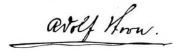
Signature of: adolf stern